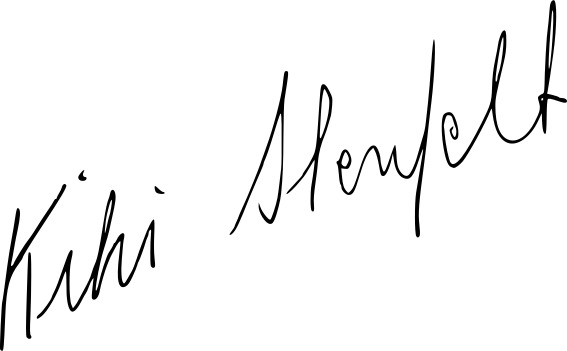
Signature of: kiki stenfelt